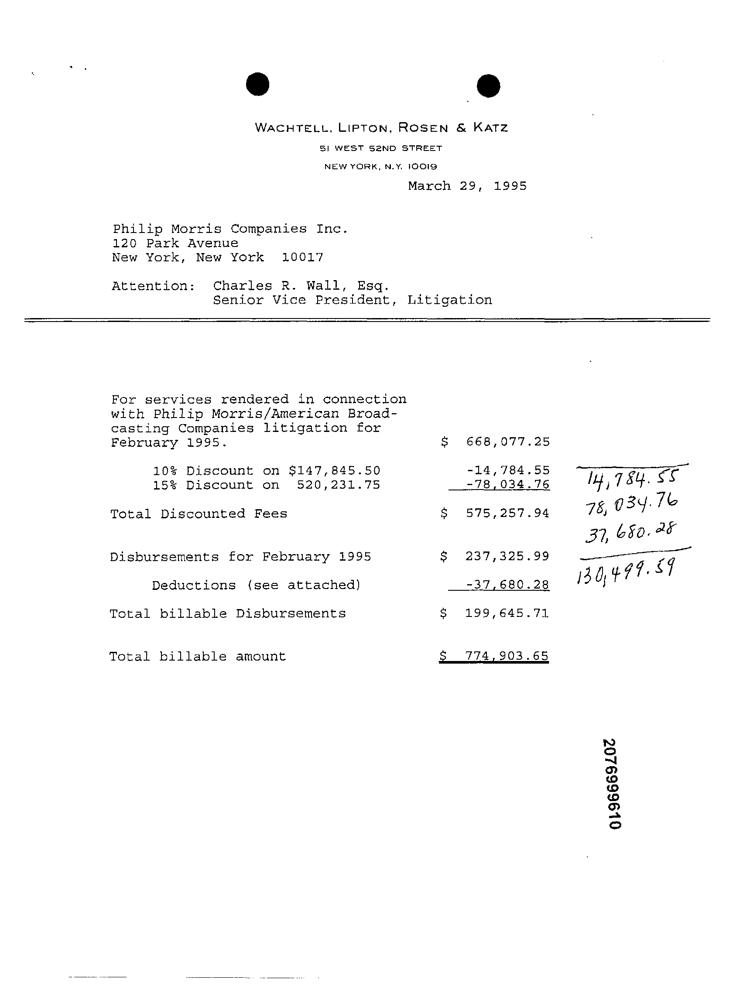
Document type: Invoice